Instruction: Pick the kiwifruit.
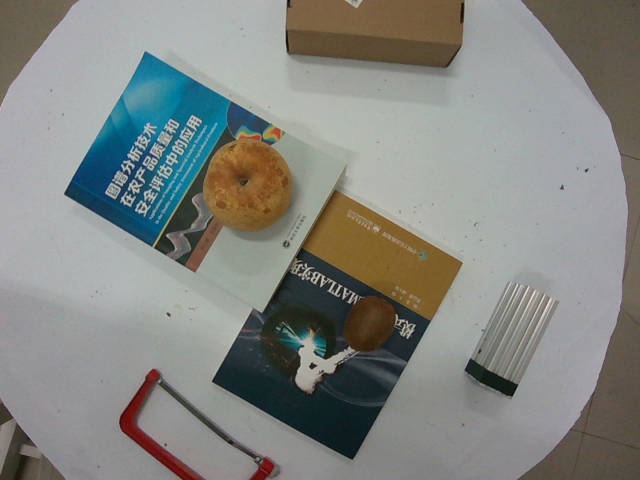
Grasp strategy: vertical